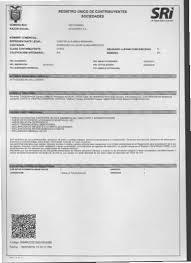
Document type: Invoice